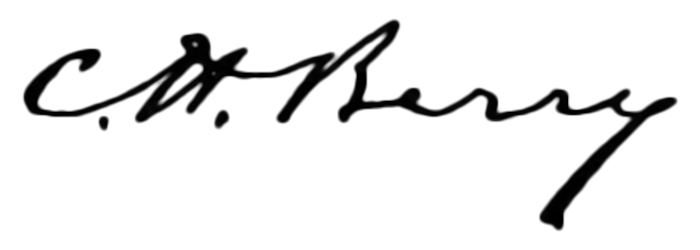
Signature of: charles h berry